Question: What is the potential diagnosis?
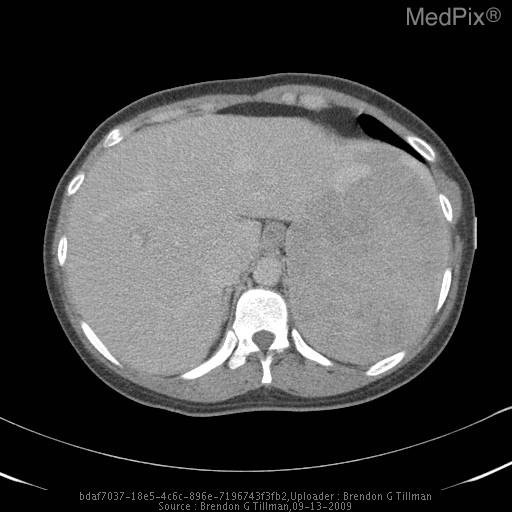
Answer: The possible diagnosis includes Hepatocellular Adenoma (HA)
Focal Nodular Hyperplasia (FNH)
Hemangioma
Hepatocellular Carcinoma (HCC)
Fibrolamellar Carcinoma
Hepatic Metastases
Cholangiocarcinoma
Liver Abscess.